Question: What could the diagnosis suggest?
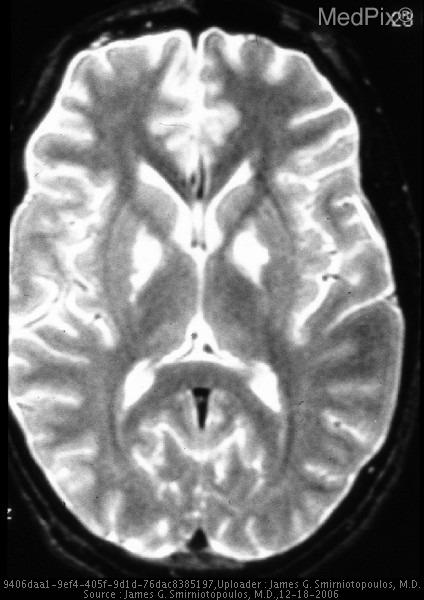
Answer: The possible diagnosis includes •  Carbon Monoxide Poisoning
•  Methanol intoxication
•  Hypotension.